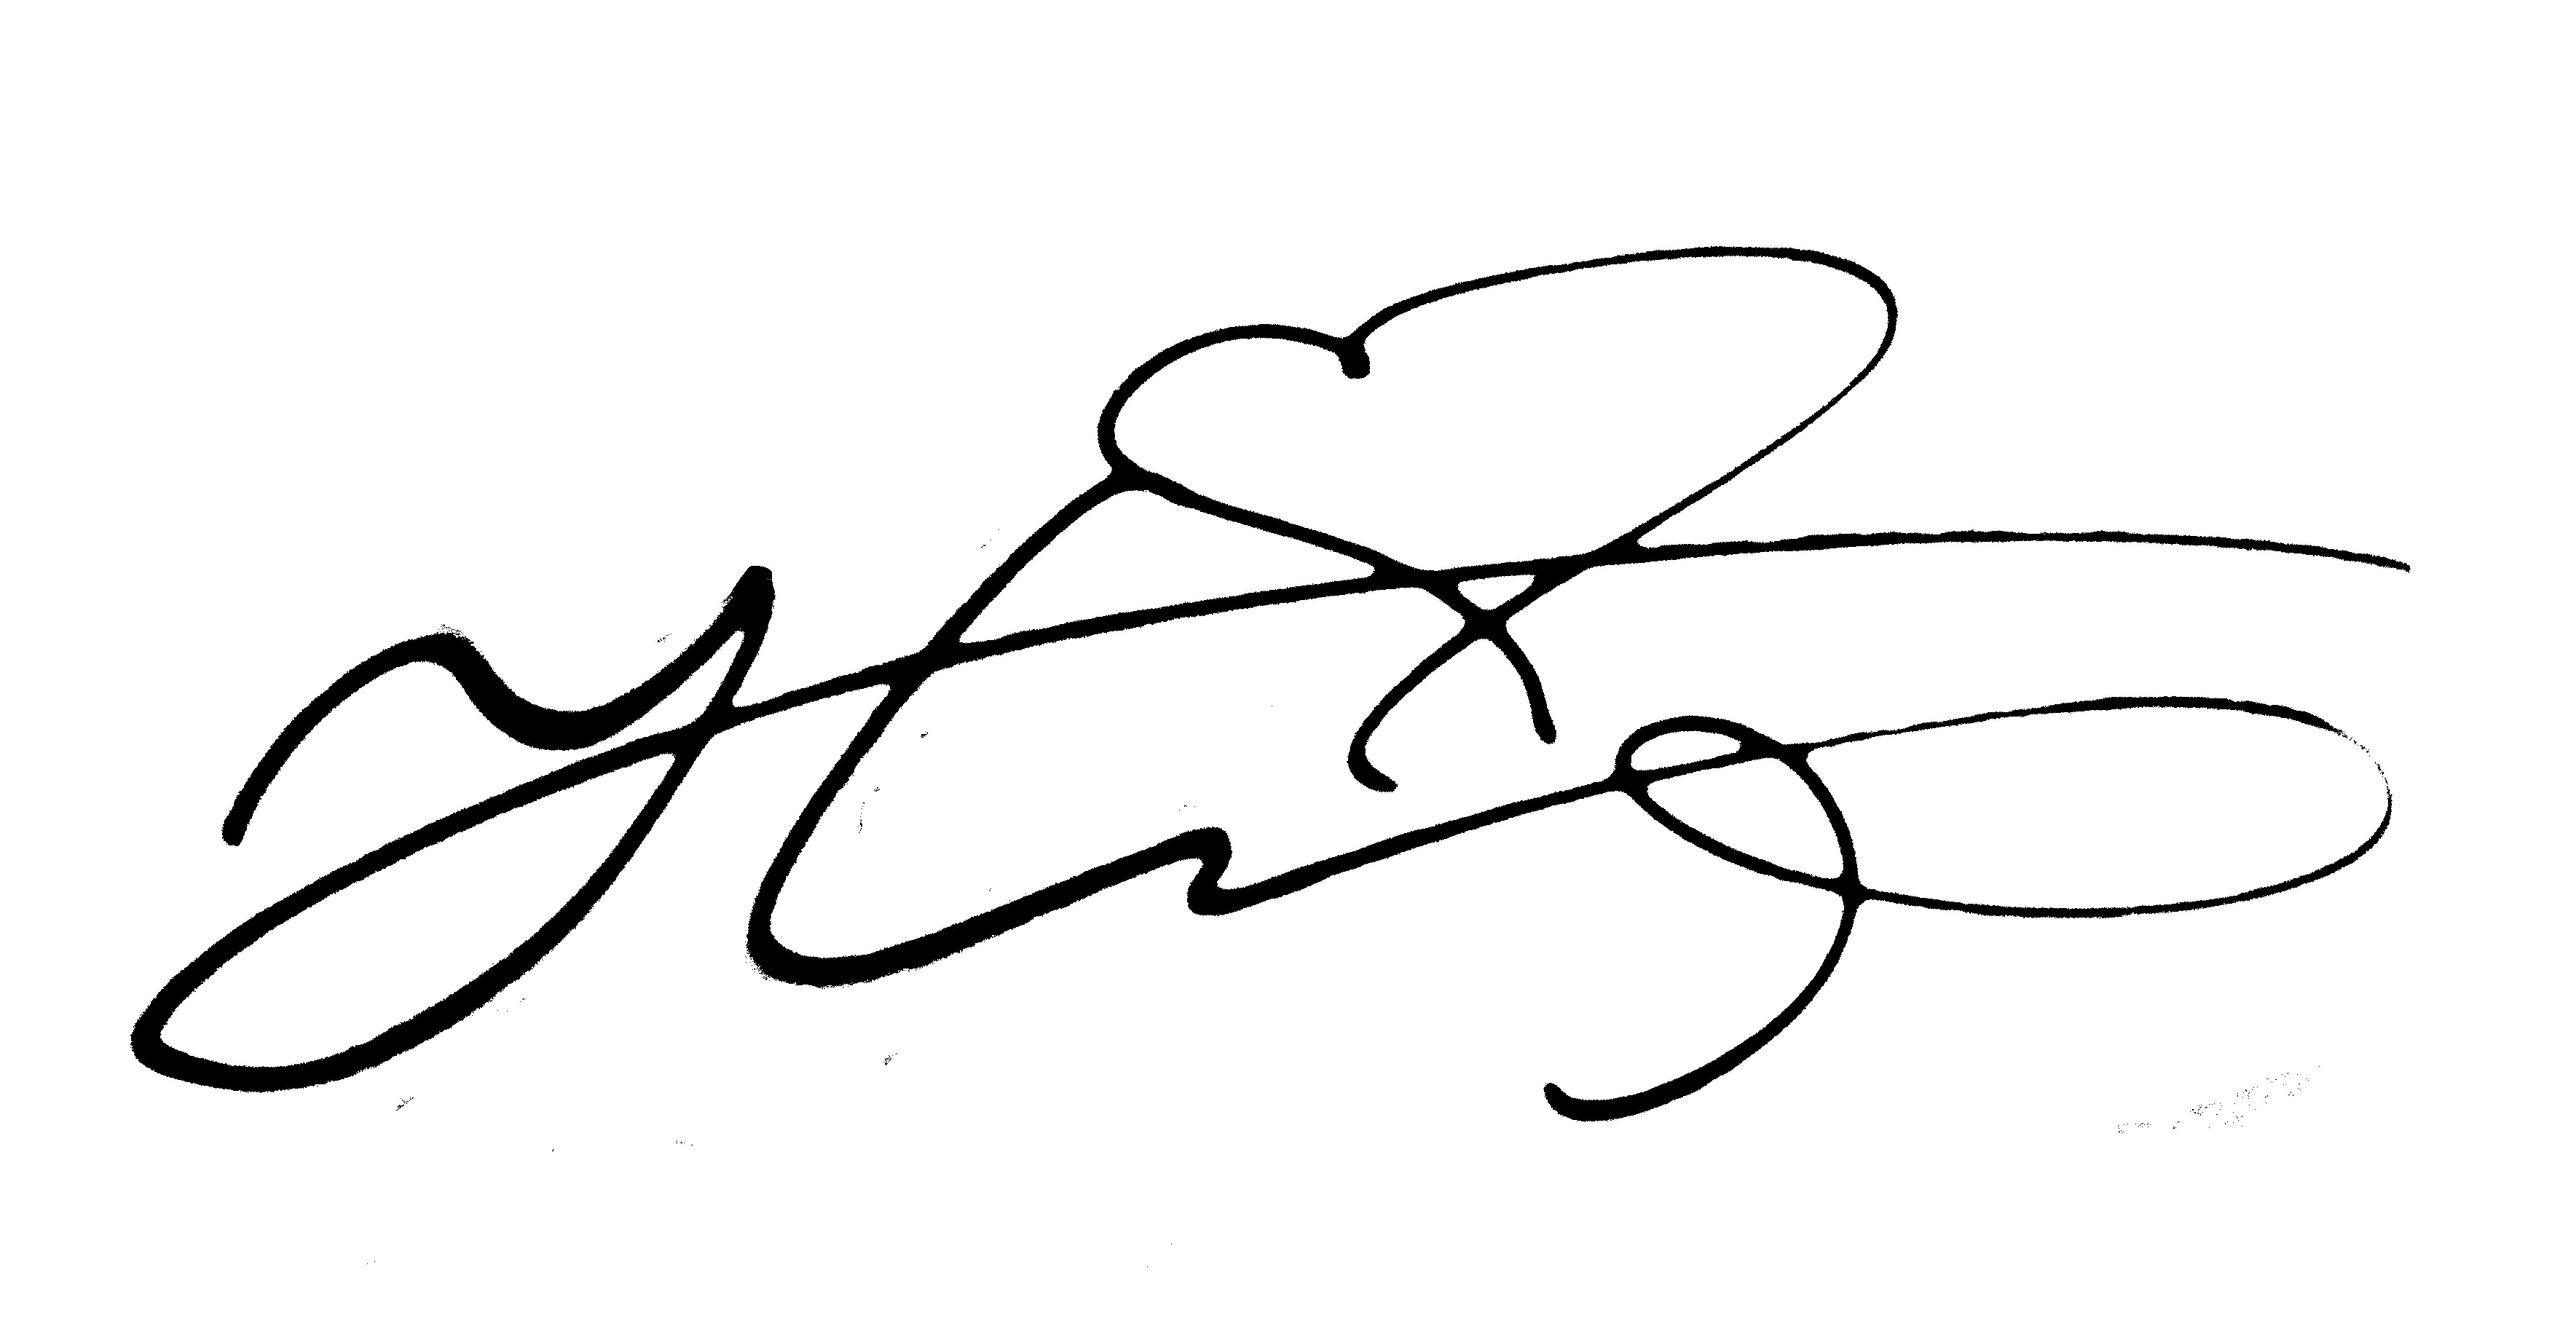
Signature of: yūki yoda